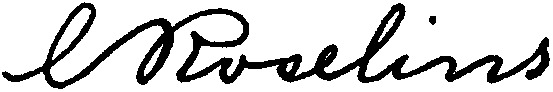
Signature of: christian roselius